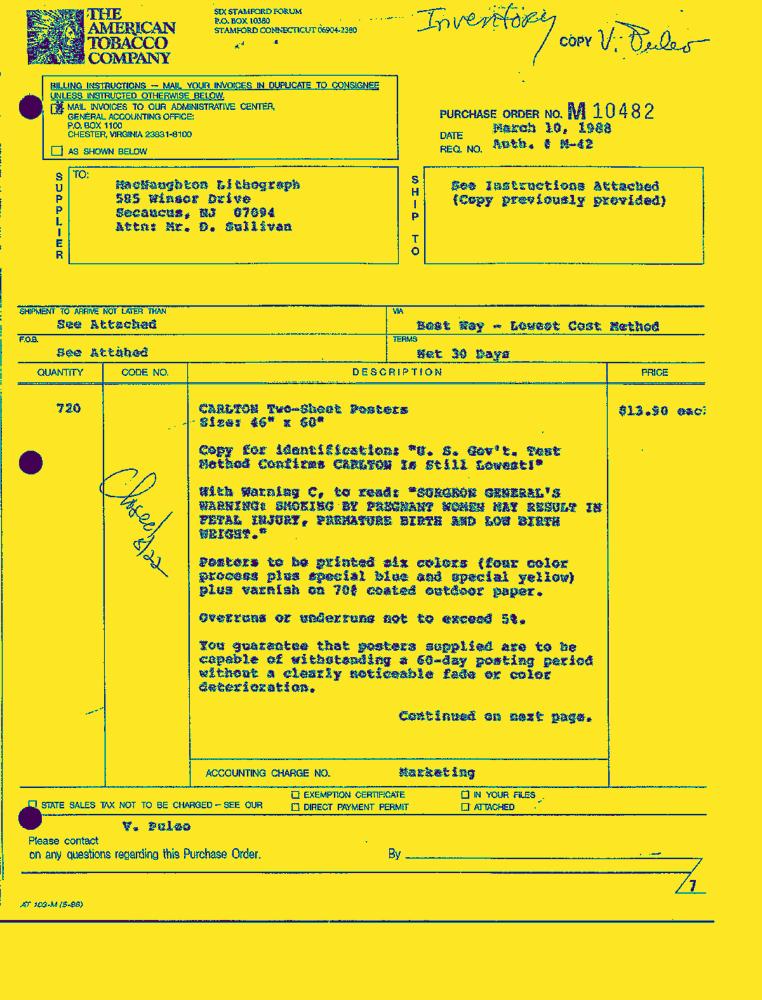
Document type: Invoice-Doc